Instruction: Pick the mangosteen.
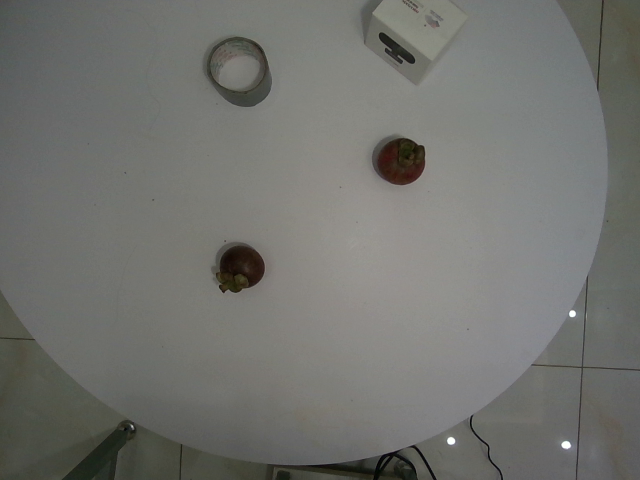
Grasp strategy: vertical